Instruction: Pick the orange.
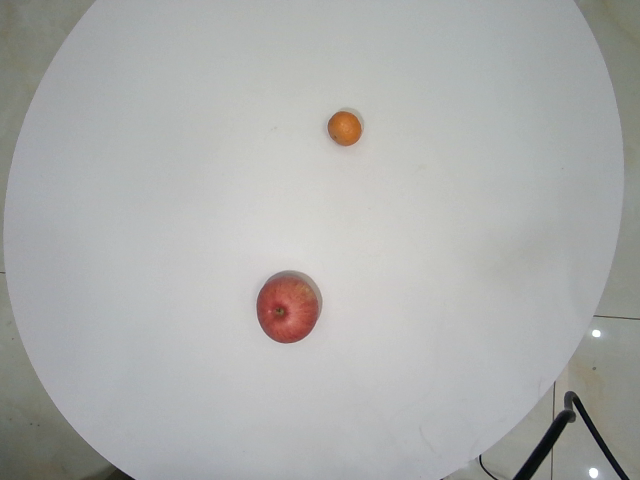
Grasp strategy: vertical